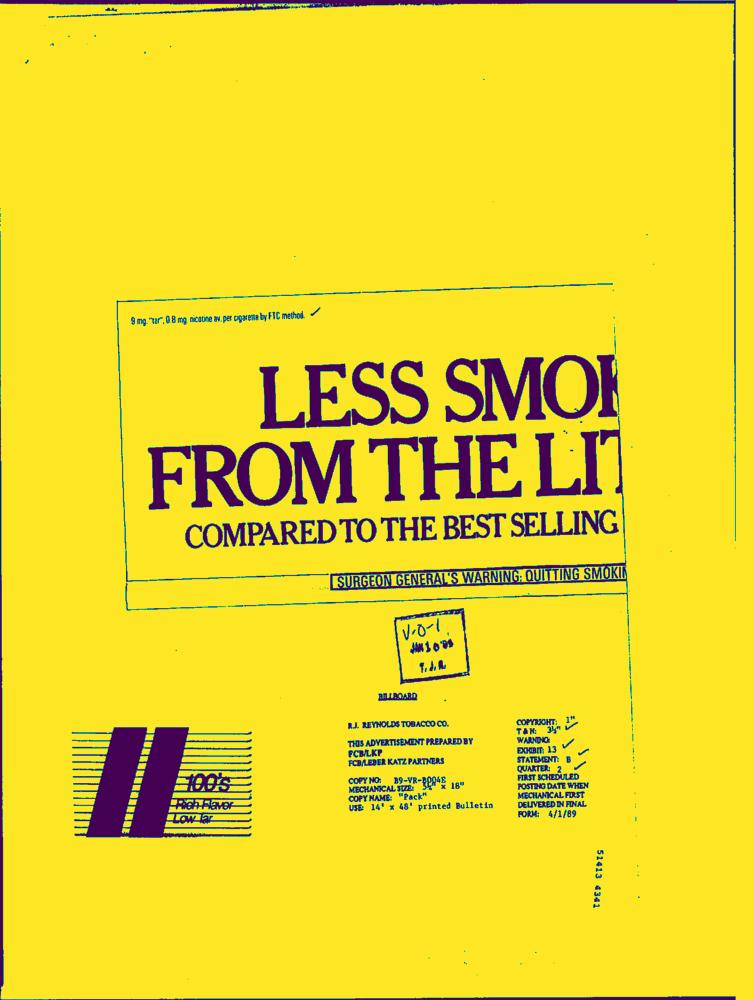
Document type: AD